Question: What type of tax is indicated in the document, personal property or real estate?
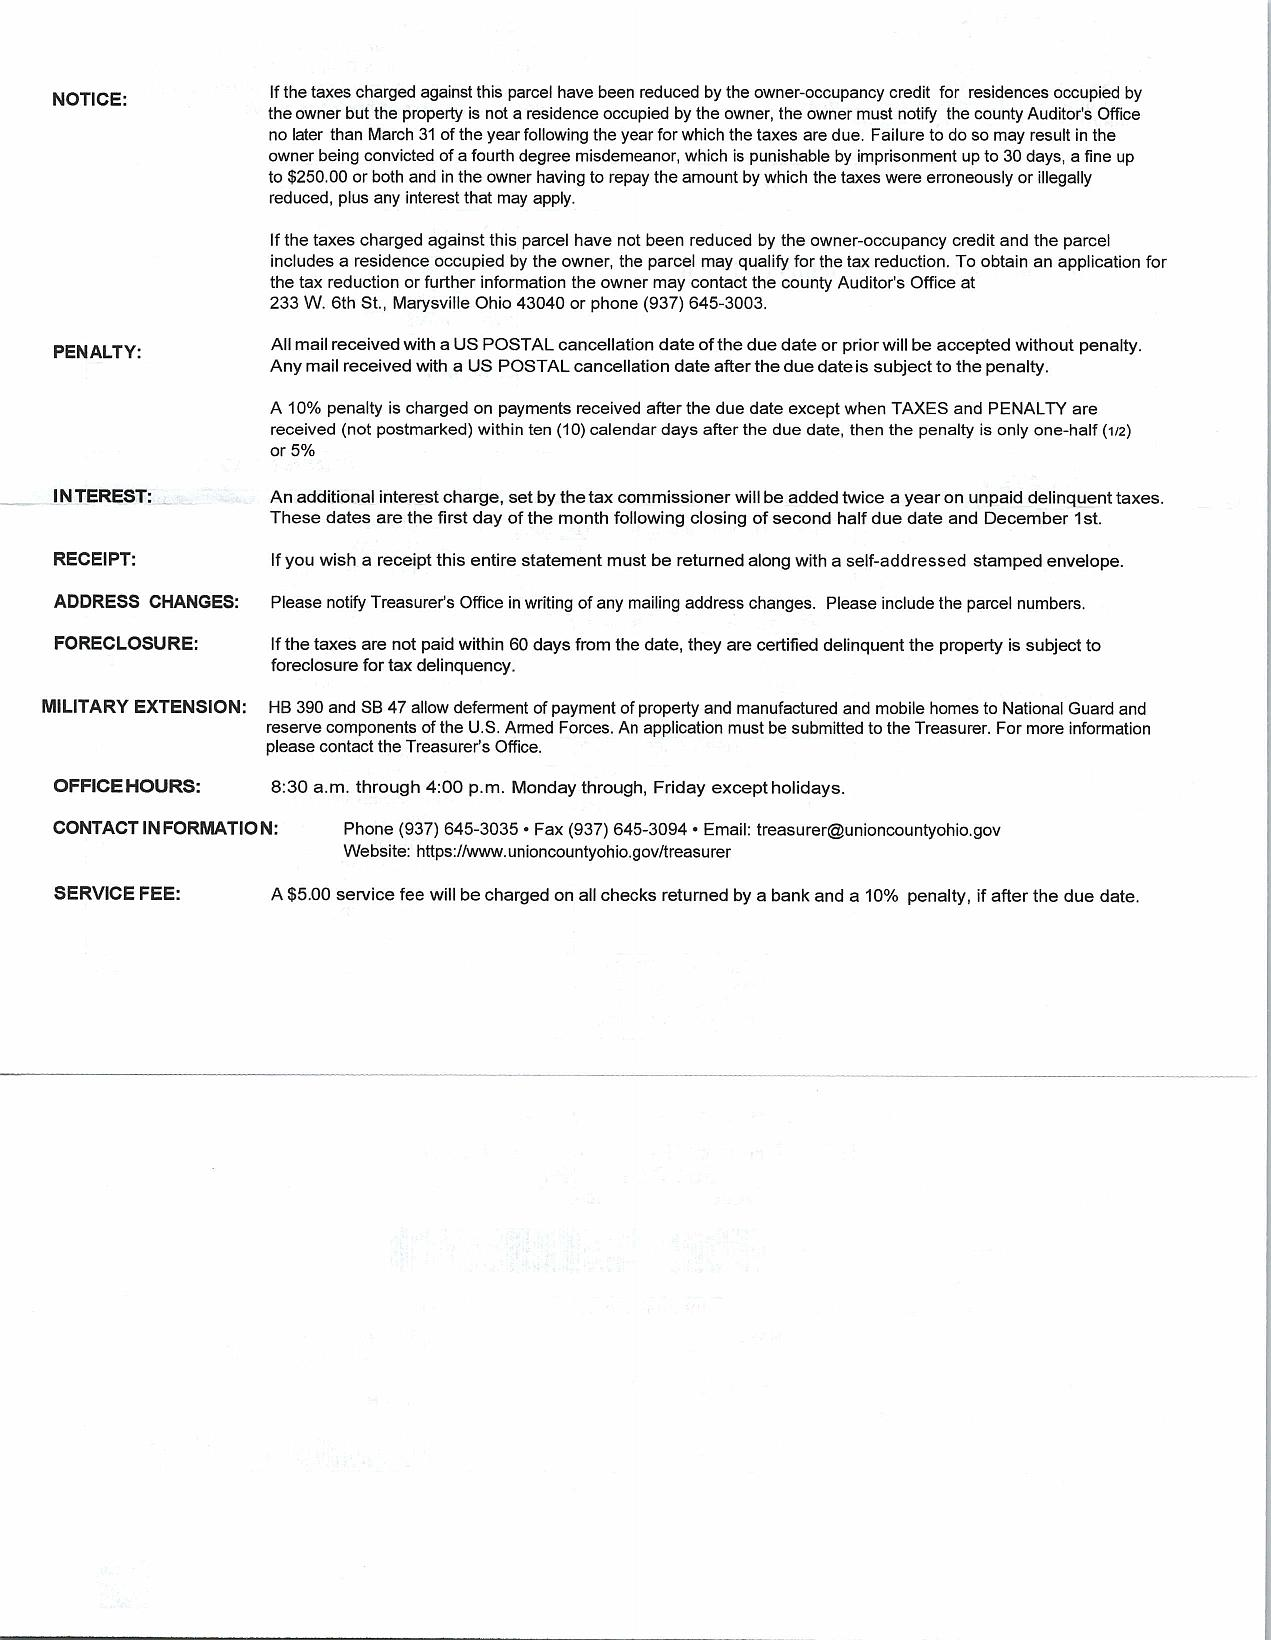
Answer: "Real Estate Tax"